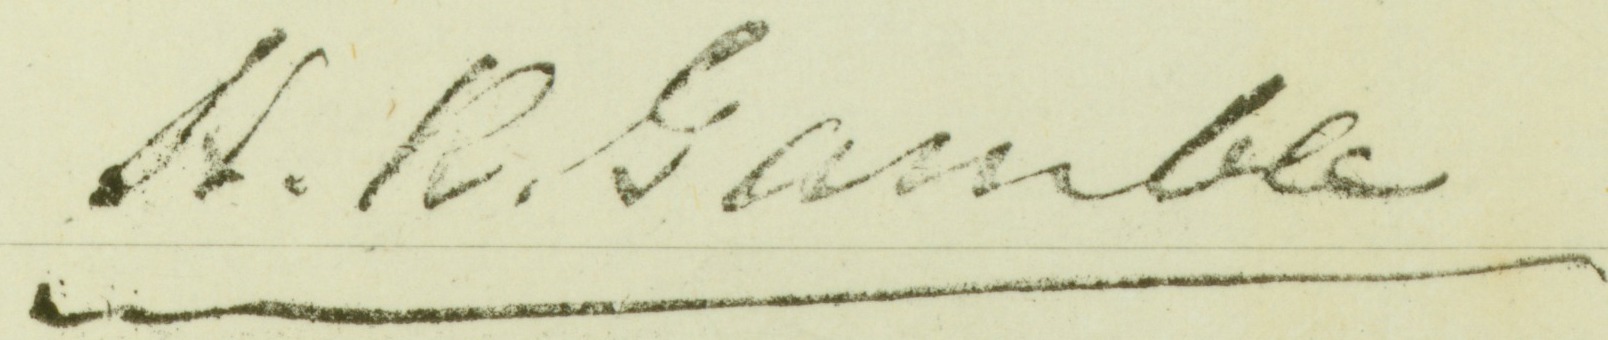
Signature of: hamilton rowan gamble